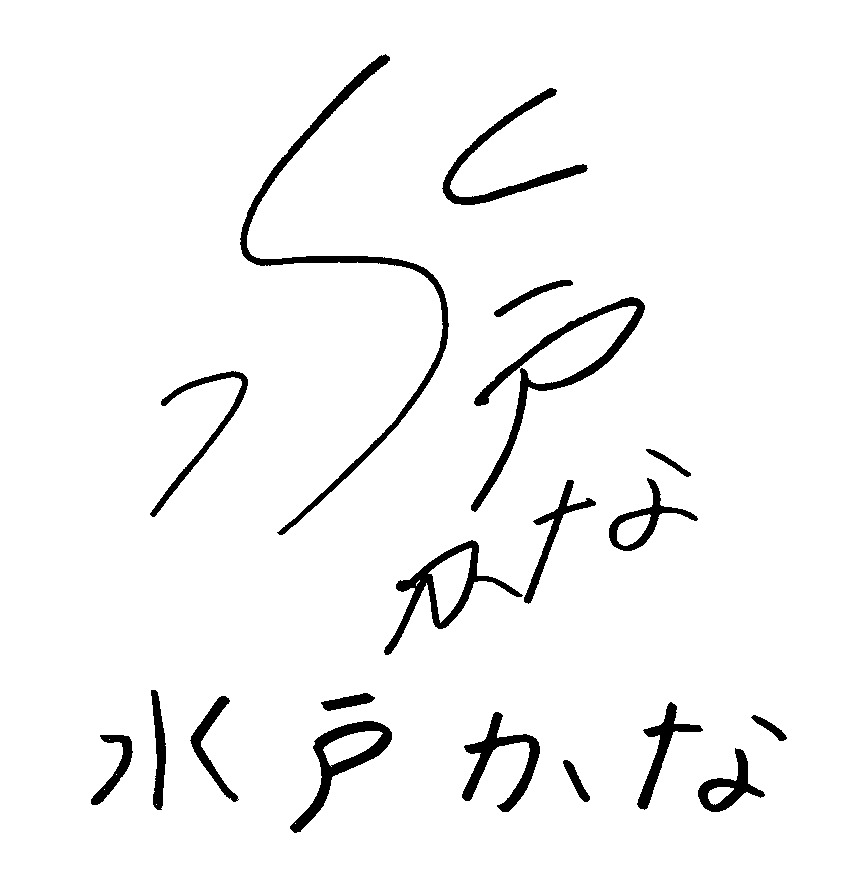
Signature of: kana mito